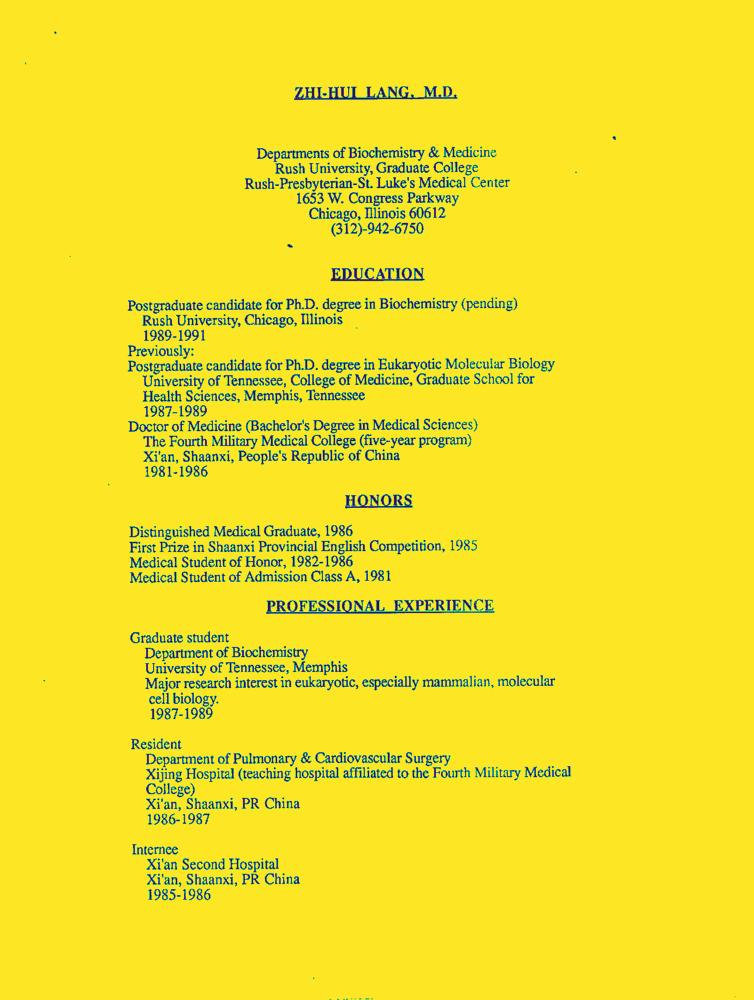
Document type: Resume-Doc